Question: What might the diagnosis be?
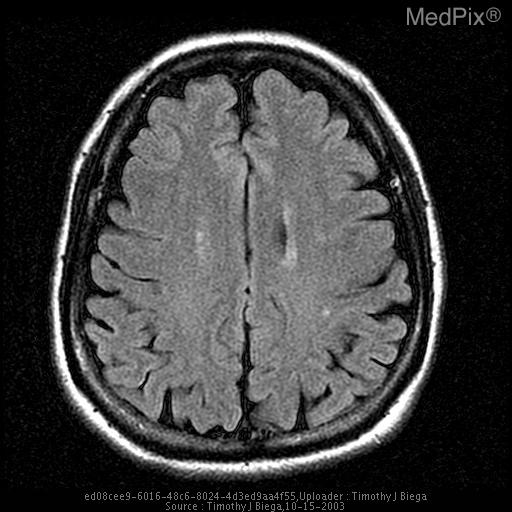
Answer: The possible diagnosis includes Left PICA infarct
Left Vertebral Dissection.